Patient: Male, age 8
An 8-year-old Chinese boy visited our hospital and presented with emaciation without symptoms. He was previously healthy without known medical conditions.
Abdominal US examination revealed multiple hepatic nodules with a maximum size of 4.0 x 3.1 cm ( Figure 1A ), clear boundary, and non-uniform internal echo, leading to local inferior vena cava (IVC) compression. The following notable findings were reported: the left PV (LPV) directly communicated with IVC (1.2 cm in diameter); color Doppler US confirmed the PV flow toward IVC ( Figure 1B ), the flow velocity in the shunt was 98 cm/s ( Figure 1C ), the right PV (RPV) was not shown, and no abnormal echo was observed in IVC; and splenomegaly (2 cm below the ribs). The rest of the abdominal organs showed no abnormal findings, and the abdominal cavity had no effusion. The patient was believed to have ectopic PV drainage (PV communicating with IVC), with unknown nature of multiple nodules. We recommended that the patient should undergo an additional abdominal contrast-enhanced computed tomography (CT) and digital subtraction angiography (DSA) to better understand this anatomic anomaly and clarify the nature of the nodule.
Laboratory tests showed the total bilirubin (TB; 40.6 mumol/L; reference range: 1.7-25.0 mumol/L), direct bilirubin (DB; 13.2 mumol/L; reference range: 0.0-7.1 mumol/L), indirect bilirubin (27.4 mumol/L; reference range: 1.7-19.0 mumol/L), alanine aminotransferase (ALT) (68 U/L; reference range: 3-50 U/L), aspartate aminotransferase (59 U/L; reference range 8-40 U/L), alkaline phosphatase (296 U/L; reference range: 20-145 U/L), and glutamyl transpeptidase (233 U/L; reference range: 3-40 U/L) levels. Prothrombin time (PT) extended to 28.5 s (reference range: 12.0-14.8 s) and the prothrombin activity (PTA) was 28.0% (reference range: 80.0-120.0%). Furthermore, the blood ammonia level increased to 80 micromol/L (reference range: 10.0-47.0 micromol/L) without any evidence of HE.
Based on the abovementioned findings and personal preference, he was admitted to Children's Hospital, Zhejiang University School of Medicine to perform contrast-enhanced CT, which confirmed the presence of direct communication between PV and IVC ( Figure 1D ). Contrast-enhanced CT revealed the presence of hepatic nodules, which were misinterpreted as hemangiomas.
Subsequently, he was hospitalized in several hospitals in Shanghai, where lung CT, electrocardiogram, tumor marker (alpha fetoprotein, carcinoembryonic antigen, and carbohydrate antigen 199) levels, hepatitis B antigen-antibody, and cranial magnetic resonance imaging (MRI) showed normal results. Hepatic nodule puncture was performed (three puncture tissues at the center and edge of hepatic nodules were collected), with a pathological diagnosis of focal nodular hyperplasia (FNH) or nodular regenerative hyperplasia (NRH). DSA revealed hepatic vascular malformation, LPV was closely associated with IVC, and RPV was not clearly visualized. He was finally diagnosed with intrahepatic portosystemic shunts (IPSS), and interventional therapy was used to occlude the shunt.
The patient visited our hospital 6 months after the shunt closure. Abdominal US revealed the complete disappearance of multiple FNH/NRH ( Figure 2A ), and the diameter of LPV was 1.3 cm, with a hyperechoic area of 2.1 x 1.3 cm between LPV and IVC ( Figure 2B ). Subsequent CT examination confirmed that this hyperechoic area was a metal occluder placed after the interventional therapy. Color Doppler US showed bidirectional venous waves in the intraportal spectrum ( Figure 2C ). Blood tests were repeated several times after the operation, which showed normal blood ammonia level and liver function gradually. No complication occurred during the 3-year follow-up after the shunt occlusion. Abdominal contrast-enhanced CT revealed normal liver size and shape, without local density abnormality and with annular metal density shadows in the hilum of the liver 3 years after the interventional therapy ( Figure 2D ). The process of disease discovery to patient diagnosis and treatment is shown in  Figure 3  as a flowchart.
Keywords: child, color doppler ultrasound, congenital portosystemic shunts, diagnosis, hepatic tumor
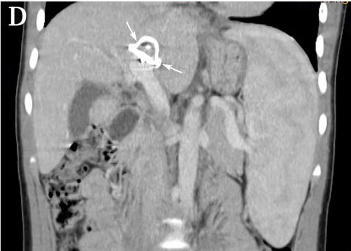
Image caption: Abdominal ultrasound and contrast-enhanced computed tomography (CT) reexamination were performed 3 years after the interventional therapy. contrast-enhanced CT on this reconstructed coronal view showed annular metal density shadows in the hilum of the liver (arrows).